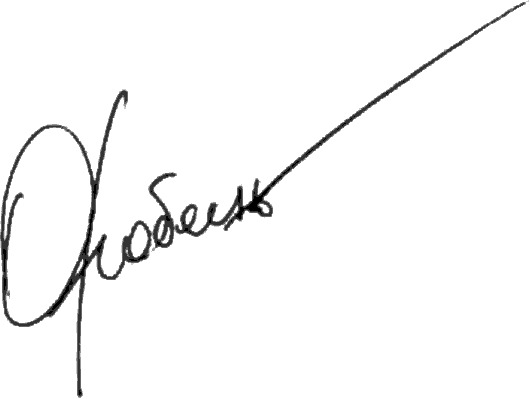
Signature of: lesya orobets